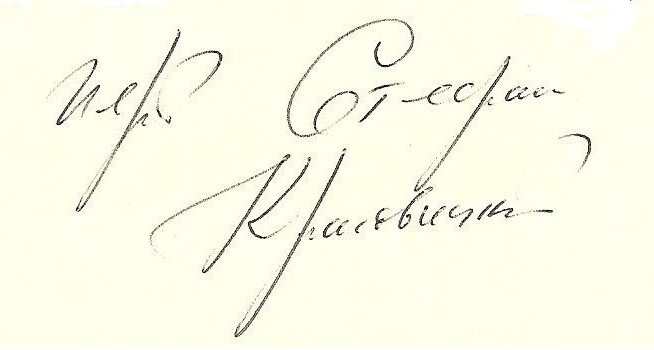
Signature of: stephan krasovitsky